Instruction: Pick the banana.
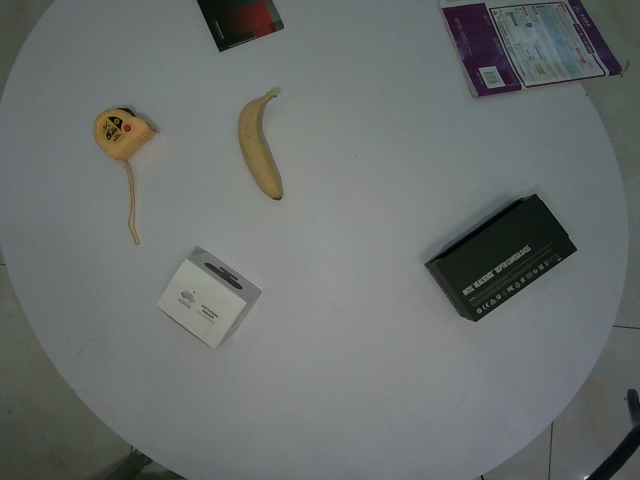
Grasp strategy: vertical